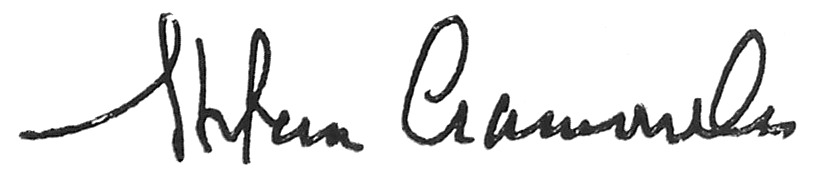
Signature of: stefan czarnowski